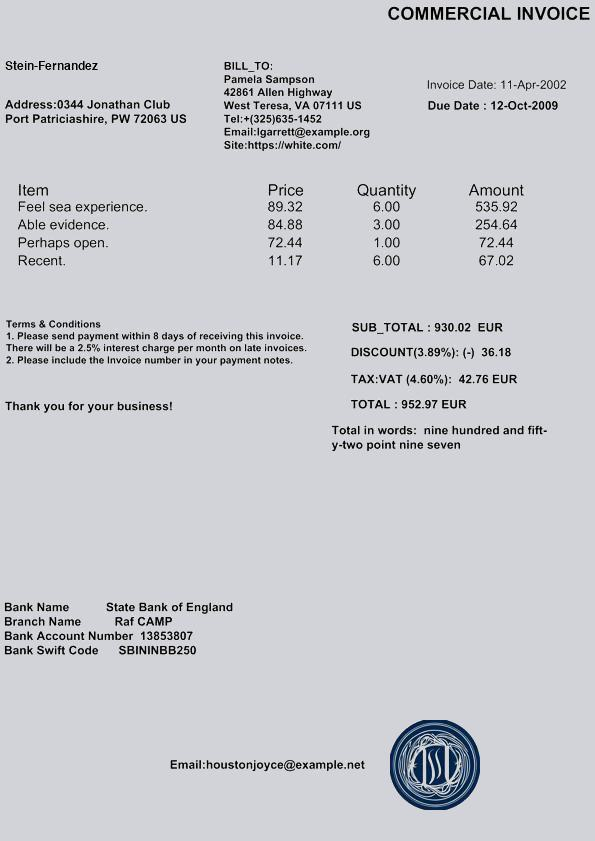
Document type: Invoice